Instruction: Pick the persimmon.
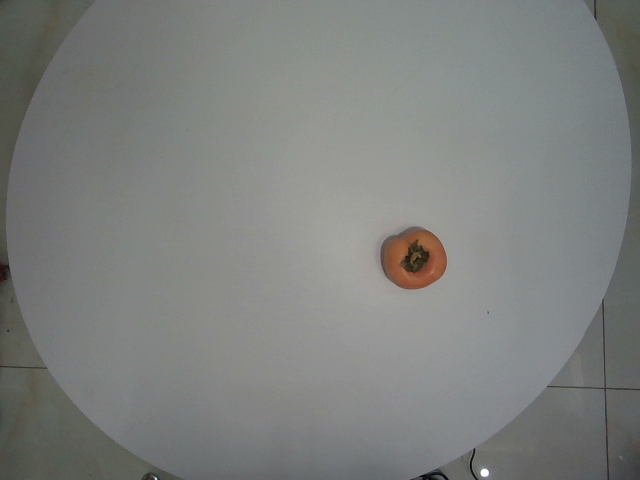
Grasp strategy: vertical